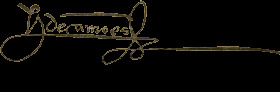
Signature of: q590